Question: What could the diagnosis suggest?
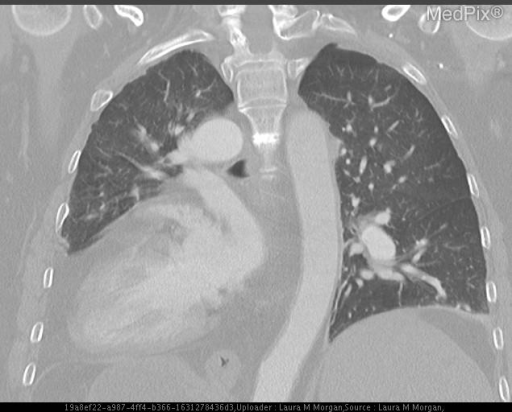
Answer: The possible diagnosis includes -Asplenia/Polysplenia
-Congenital Coronary Abnormalities
-Sinusitis
-Ventricular Septal Defect
-The most common cause of false-positive results is the technologist"s or radiologist"s inattention to proper labeling.
-Kartagener Syndrome.